Question: How is the history relevant to the case?
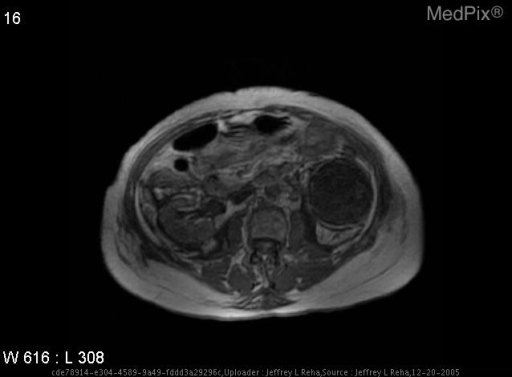
Answer: The patient's history of The patient was a 39 y/o female admitted for a laproscopic BSO.  On the night of surgery the patient became anuric and was noted to have an increasing BUN and creatinine. is key in understanding the case.